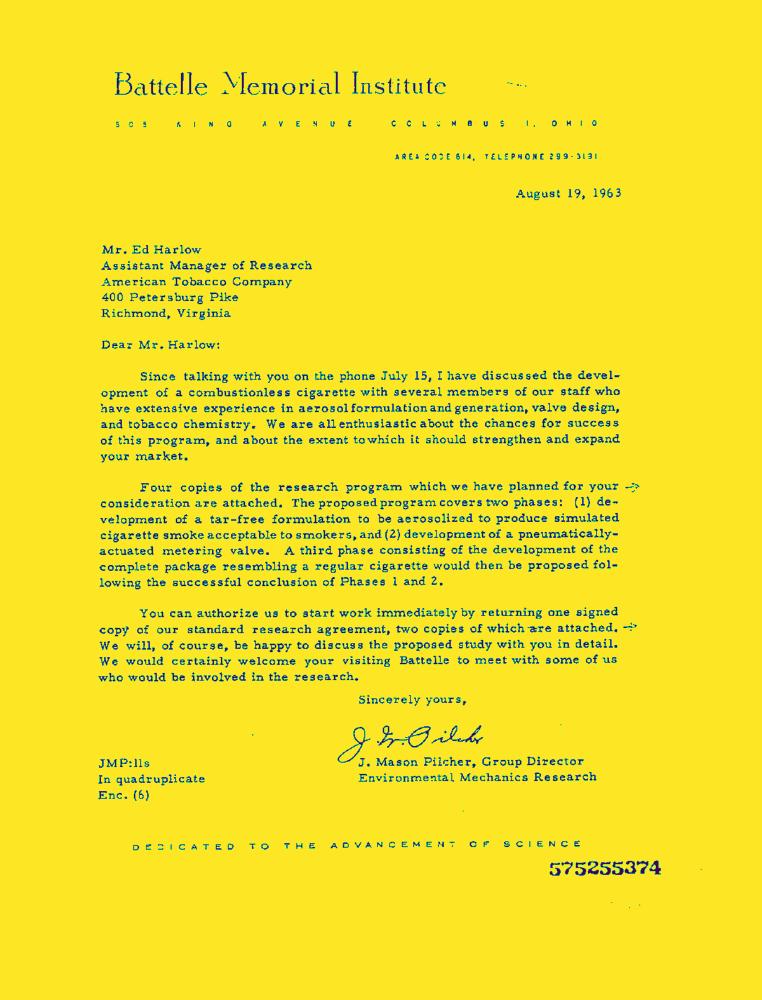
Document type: Letter-Doc